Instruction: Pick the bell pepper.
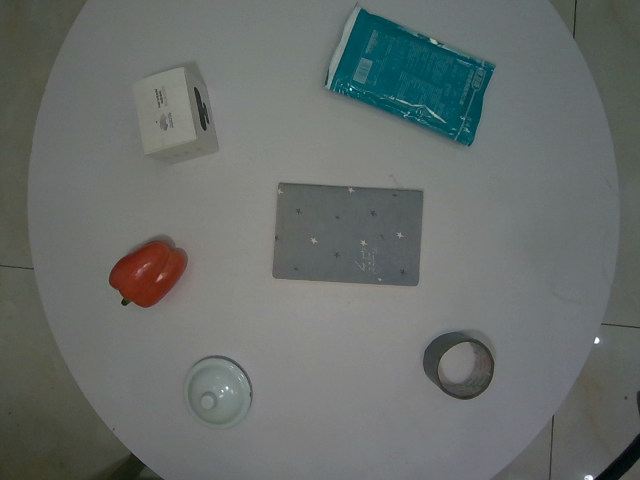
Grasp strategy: vertical